Question: How is the history relevant to the case?
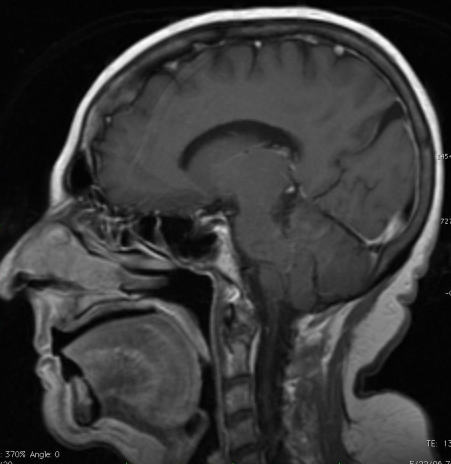
Answer: The patient's history of Nasal stuffiness is key in understanding the case.